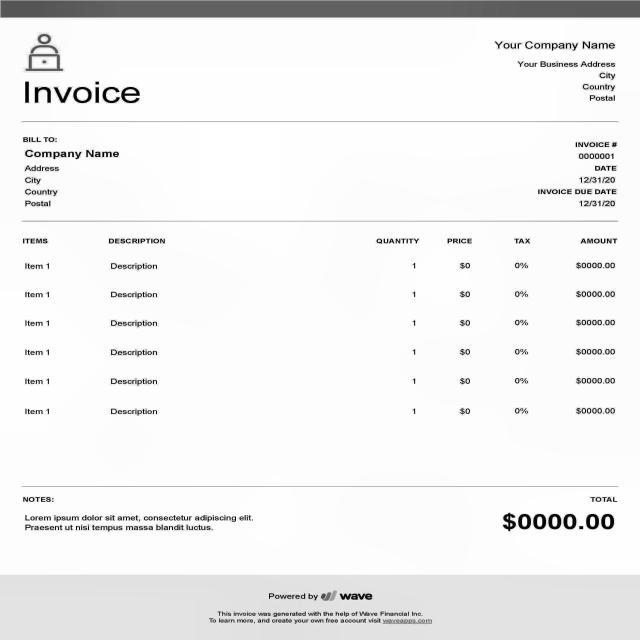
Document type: Invoice